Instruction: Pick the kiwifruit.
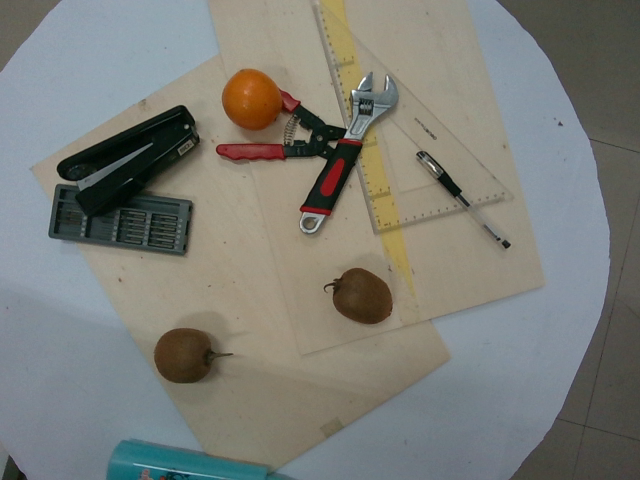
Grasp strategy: vertical